Question: What are the imaging findings?
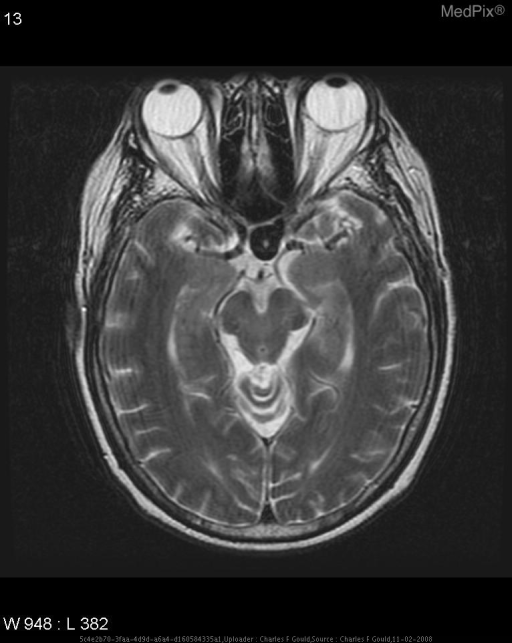
Answer: The imaging shows CT:  There is a berry aneurysm arising from the supraclinoid portion of the left internal carotid artery, measuring 16 mm AP x 13.5 mm CC x12 mm LAT with a 5-mm neck. The aneurysm projects medially and inferiorly from its origin and encroaches on the optic chiasm and pituitary fossa. The pituitary infundibulum may be displaced posteriorly.

MR:  The ventricles are the upper limits of normal in size. There is a mixed but primarily hypointense signal foci in the parasellar region to the left of midline superimposed over the sella.  On T2WI this has a hypointense signal similar to the signal void of the vesicle.  MR (T1W-Gd) shows enhancement.

MRA of the circle of Willis shows a flow void component and a central heterogeneous hyperintense signal component. There is a hypointense signal similar to the signal void of the vesicle..